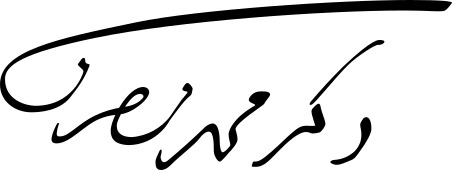
Signature of: mohammad mosaddegh